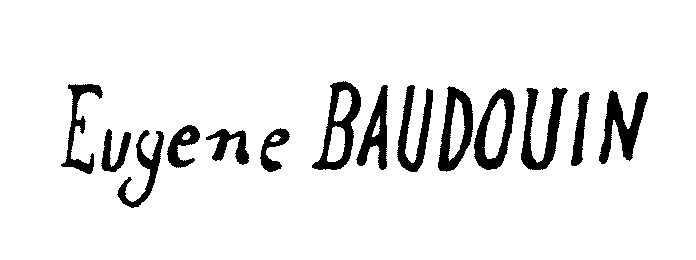
Signature of: eugène baudouin